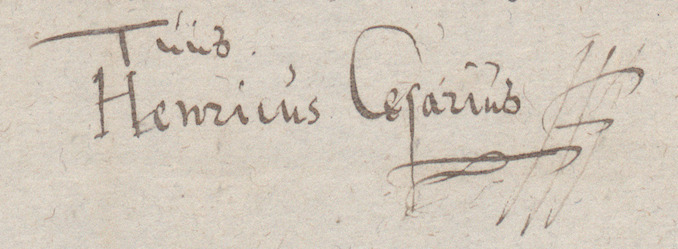
Signature of: henricus caesarius